Question: Talk about the condition:
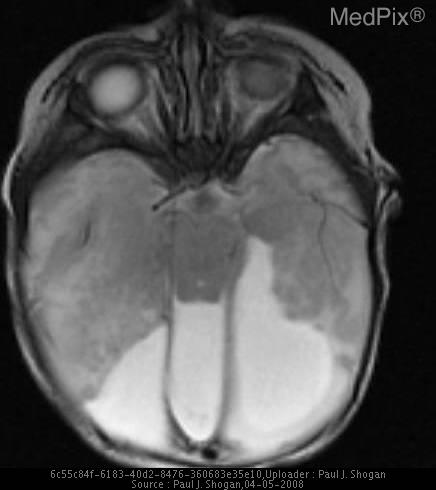
Answer: The disease is discussed as: Holoprosencephaly is a congenital abnormality categorized as a disorder of diverticulation and cleavage.  The cerebrum (prosencephalon) does not form separate hemispheres and lobes.  One possible explanation is the interruption of lateral ventricular growth during the gestational 5th or 6th week.  This results in a continuum of findings that range from minor to severe.

The hallmark of the disorder is absence of the septum pellucidum.  With lobar holoprosencephaly, the mildest form, the interhemispheric fissure is formed except anteriorly where the grey and white matter are fused across the midline at the frontal lobe bases, the frontal horns are present but unseparated.  Also, the splenium, 3rd ventricle, occipital horns, and cerebral vasculature are normal.

 The most severe form is alobar holoprosencephaly where there is a large mono-ventricle emptying into the aqueduct of Sylvius, thalami are fused, and there is absence of the interhemispheric fissure, frontal horns, splenium, 3rd ventricle, and occipital horns.  The alobar type is associated with facial deformities.

Between the two extremes of holoprosencephaly lies semi-lobar holoprosencephaly.

Holoprosencephaly is the only syndrome where the splenium and posterior corpus callosum may form with absence of the anterior corpus callosum (except for the rostrum).

Disorders associated with holoprosencephaly are caudal agenesis, DiGeorge syndrome, fetal alcohol syndrome, Kallmann syndrome, maternal diabetes, and trisomies (13, 15, 18).

Septooptic dysplasia is considered in the spectrum of holoprosencephaly , albeit a milder form, and must be differentiated from lobar holoprosencephaly.  Septooptic dysplasia presents with the septum pellucidum absent or partially absent in association with small hypoplastic optic nerves and a small optic chiasm.  This results in dysplastic visual pathways.